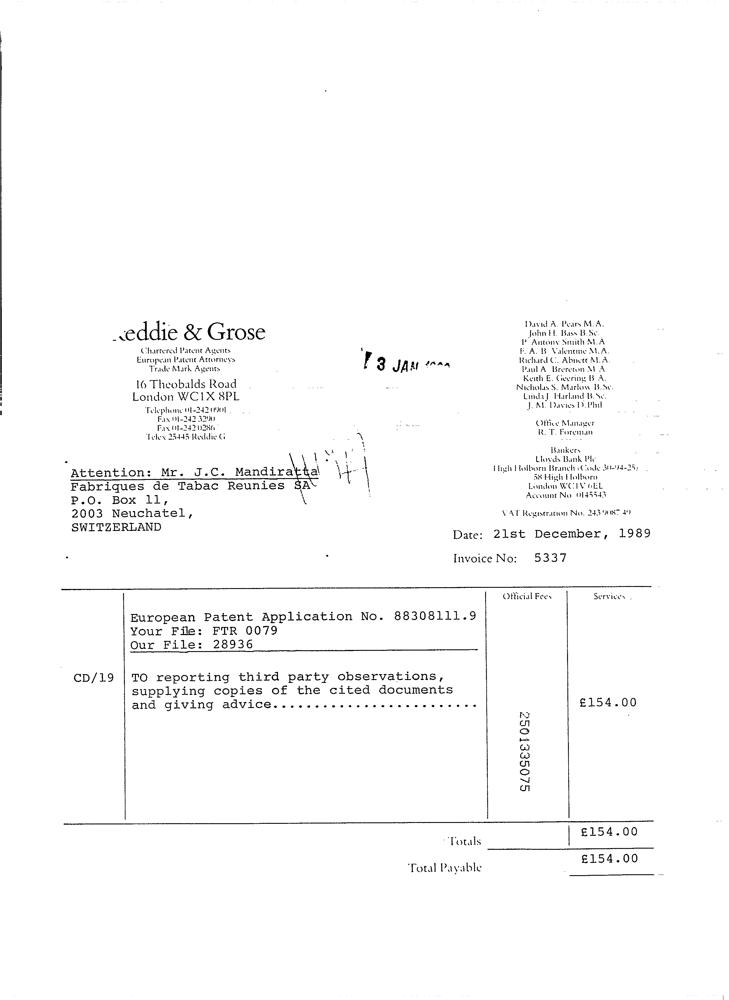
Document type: Invoice